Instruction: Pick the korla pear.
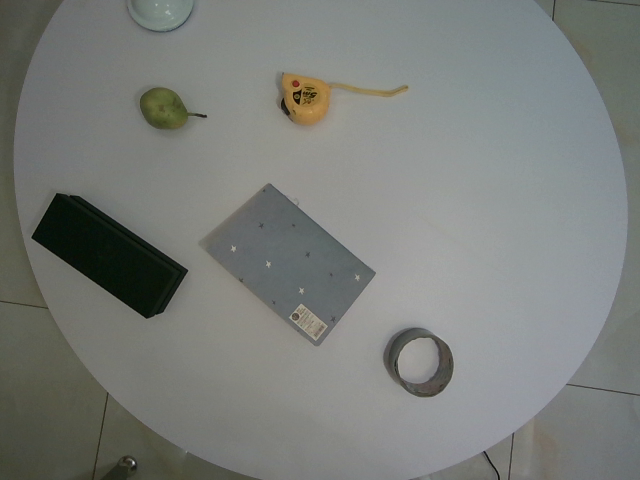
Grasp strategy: vertical